Question: What do the imaging results show?
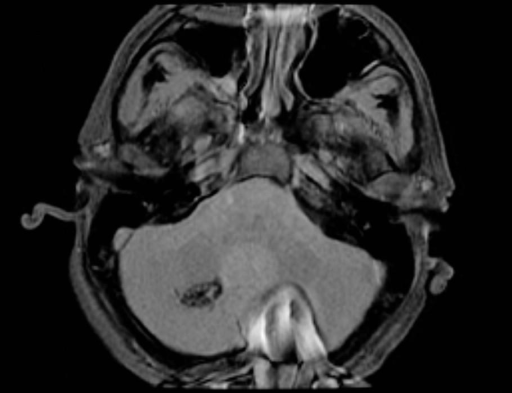
Answer: The imaging shows Multiple axial MR images demonstrate a lesion in the right cerebellar hemisphere which has a dark outer margin on all sequences. The remainder of the lesion has a coarsely heterogeneous signal intensity on the T1 sequence.  The T2 bright signal within this lesion shows a characteristic "popcorn" like configuration.  Axial GRE image demonstrates magnetic susceptibility "blooming." GRE image demonstrates magnetic susceptibility blooming which almost certainly is due to the presence of hemosiderin..